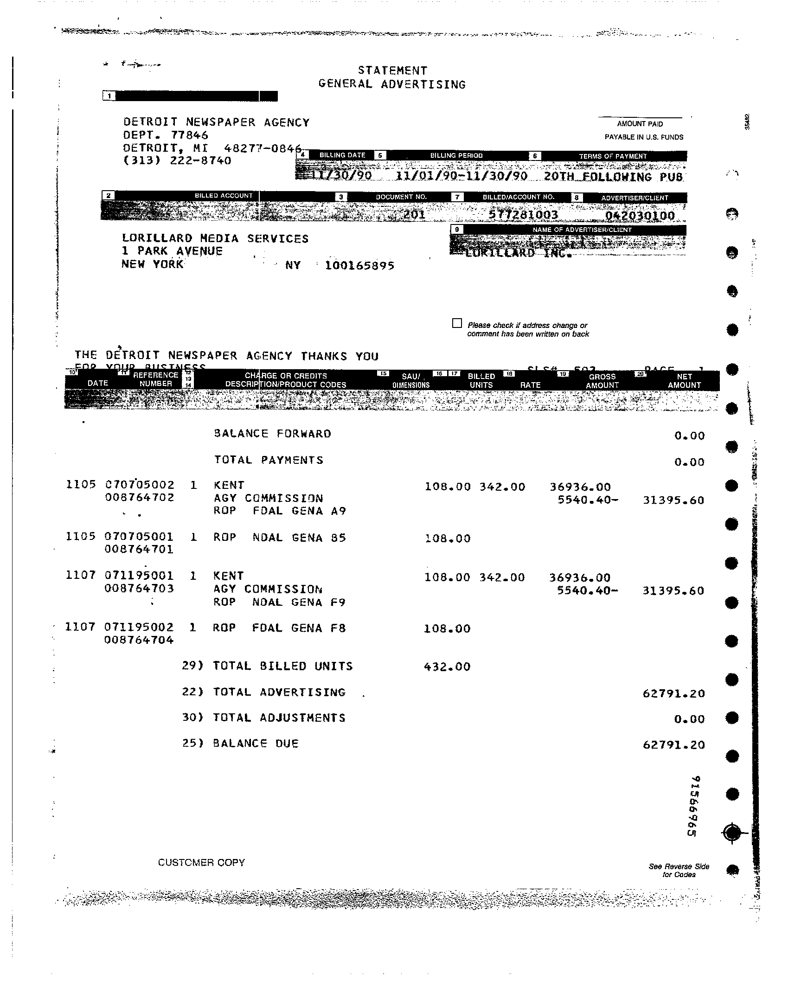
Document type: Invoice